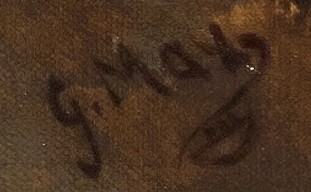
Signature of: gabriel von max